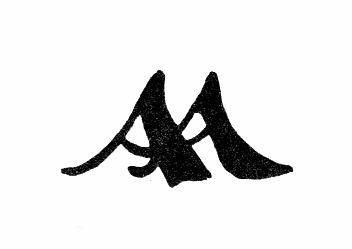
Signature of: arent arentsz